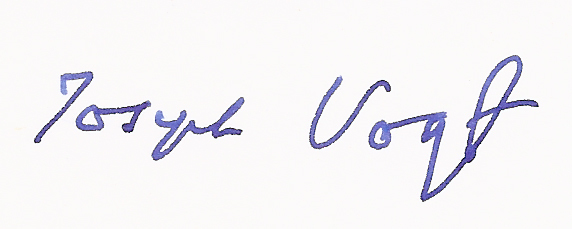
Signature of: joseph vogt